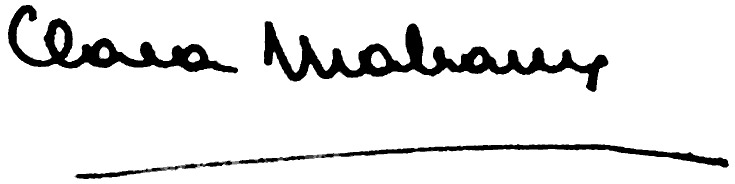
Signature of: clara malraux